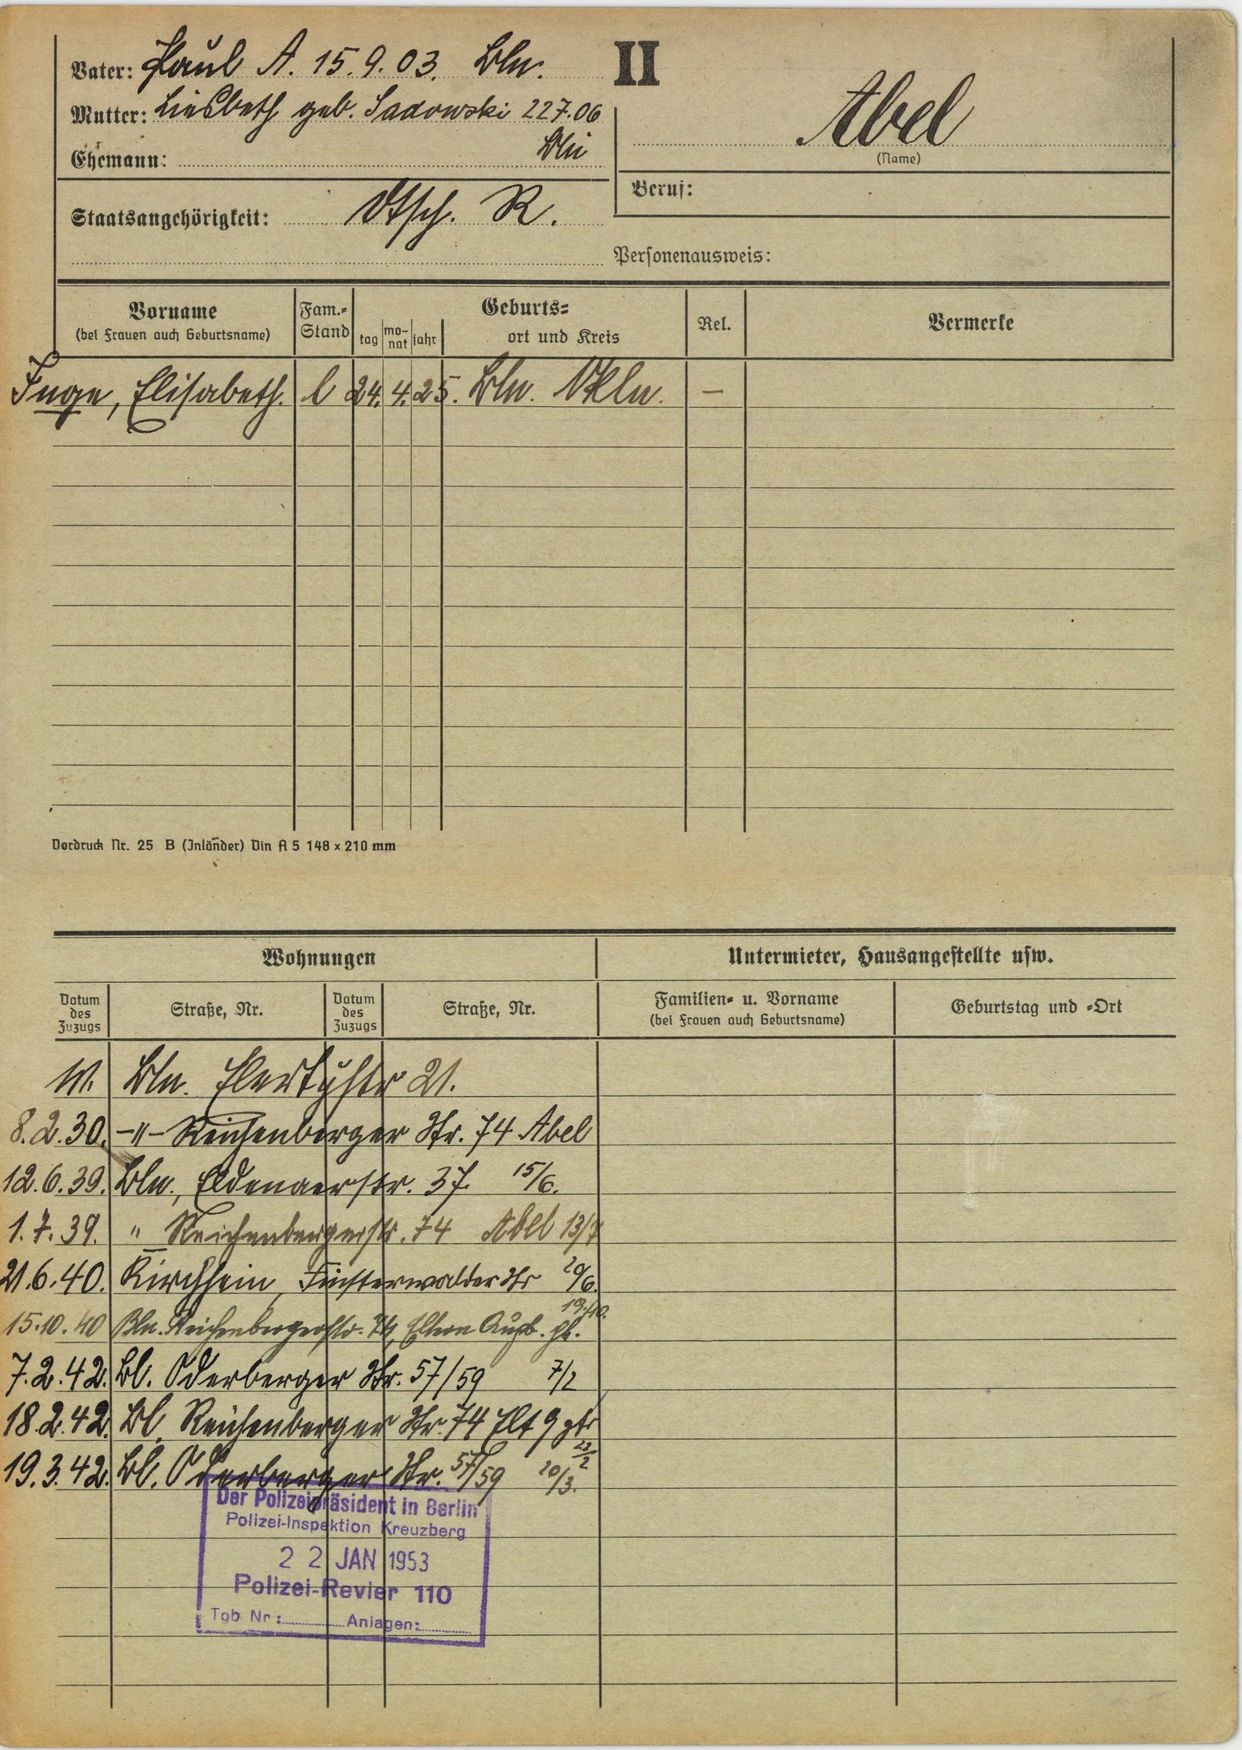
Abel